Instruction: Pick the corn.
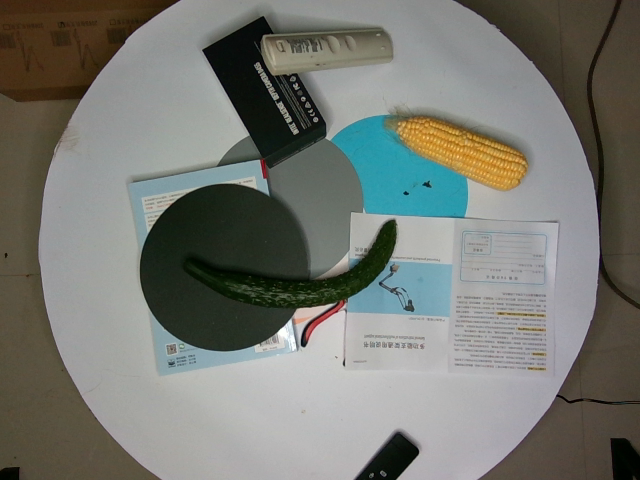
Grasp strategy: vertical